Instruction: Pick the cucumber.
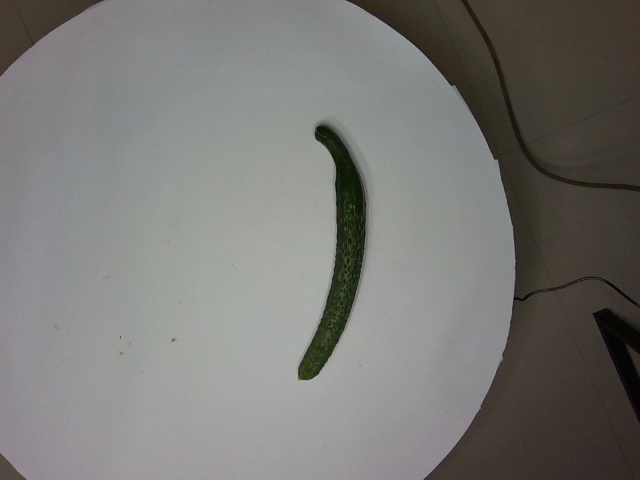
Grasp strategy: vertical